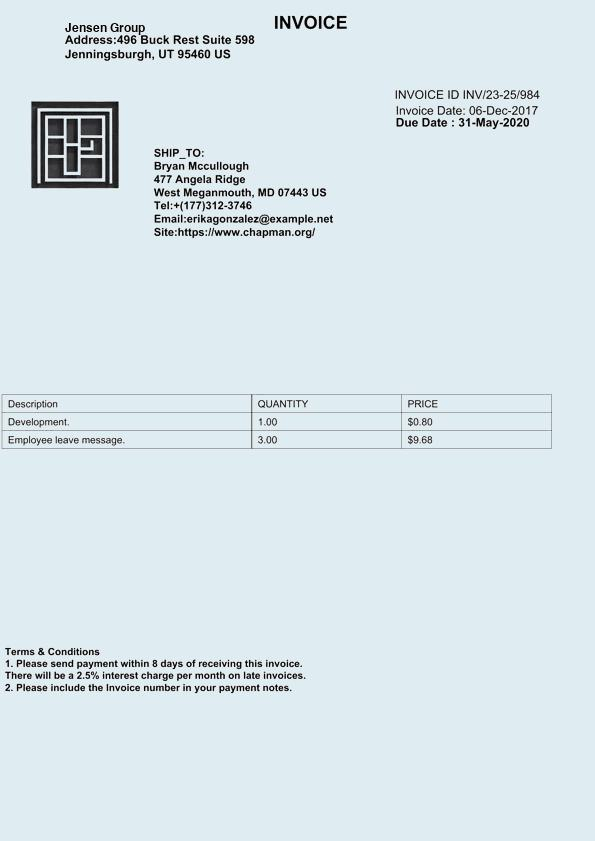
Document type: Invoice